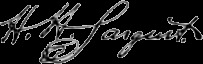
Signature of: herbert howland sargent